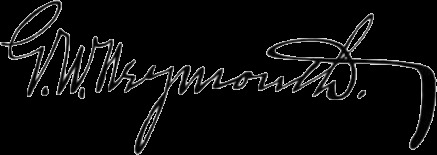
Signature of: george w weymouth